Question: What might the diagnosis be?
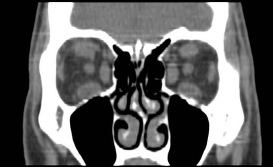
Answer: The possible diagnosis includes Graves' Ophthalmopathy
Pseudotumor
Lymphoma.